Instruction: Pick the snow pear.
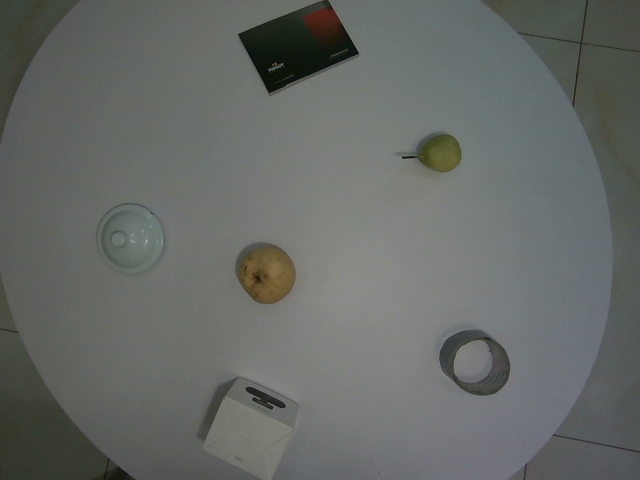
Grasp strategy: vertical